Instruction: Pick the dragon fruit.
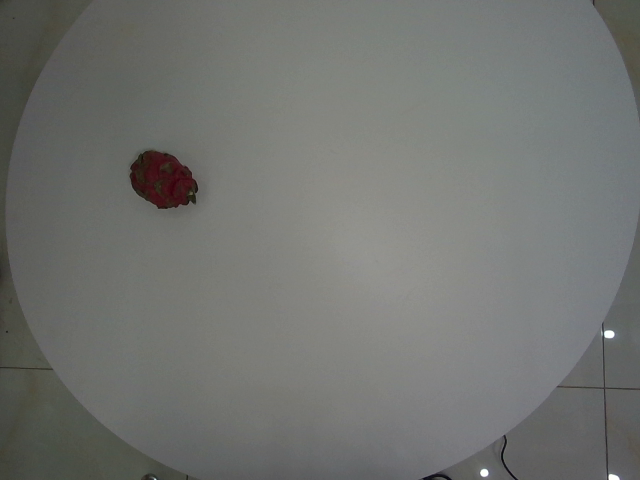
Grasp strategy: vertical